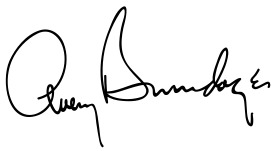
Signature of: avery brundage